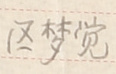
Signature of: ou mengjue